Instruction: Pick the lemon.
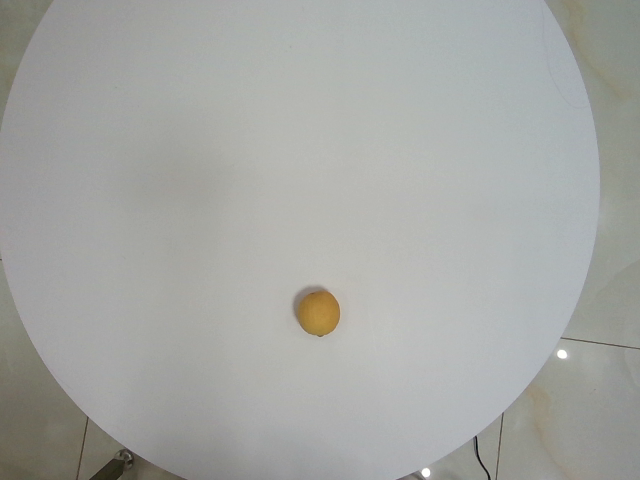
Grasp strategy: vertical